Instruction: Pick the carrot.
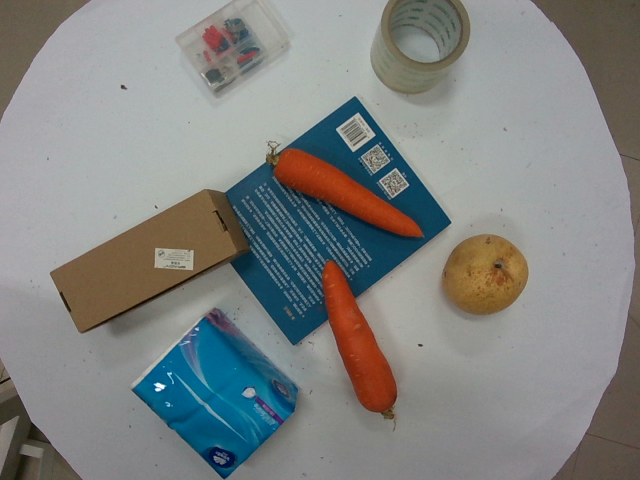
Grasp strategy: vertical